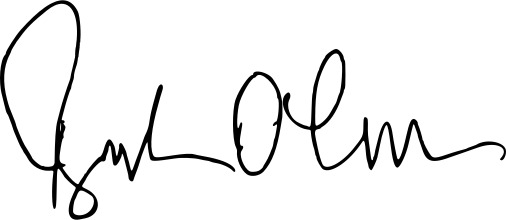
Signature of: brendan o connor